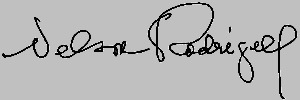
Signature of: nelson rodrigues